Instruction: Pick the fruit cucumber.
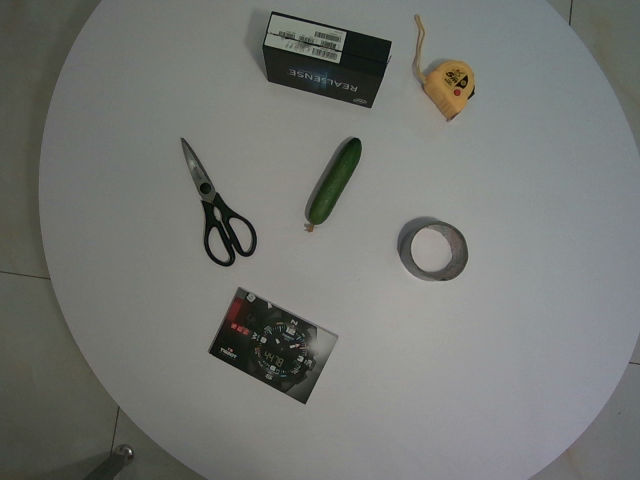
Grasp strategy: vertical